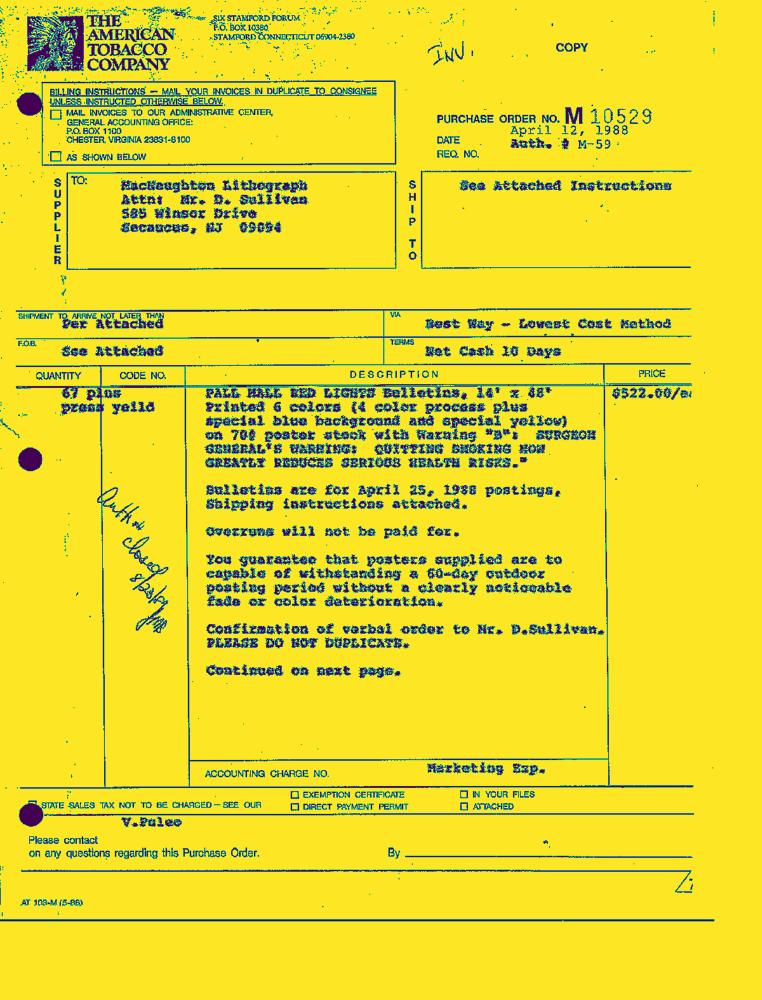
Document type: Invoice-Doc